Question: What type of tax is indicated in the document, personal property or real estate?
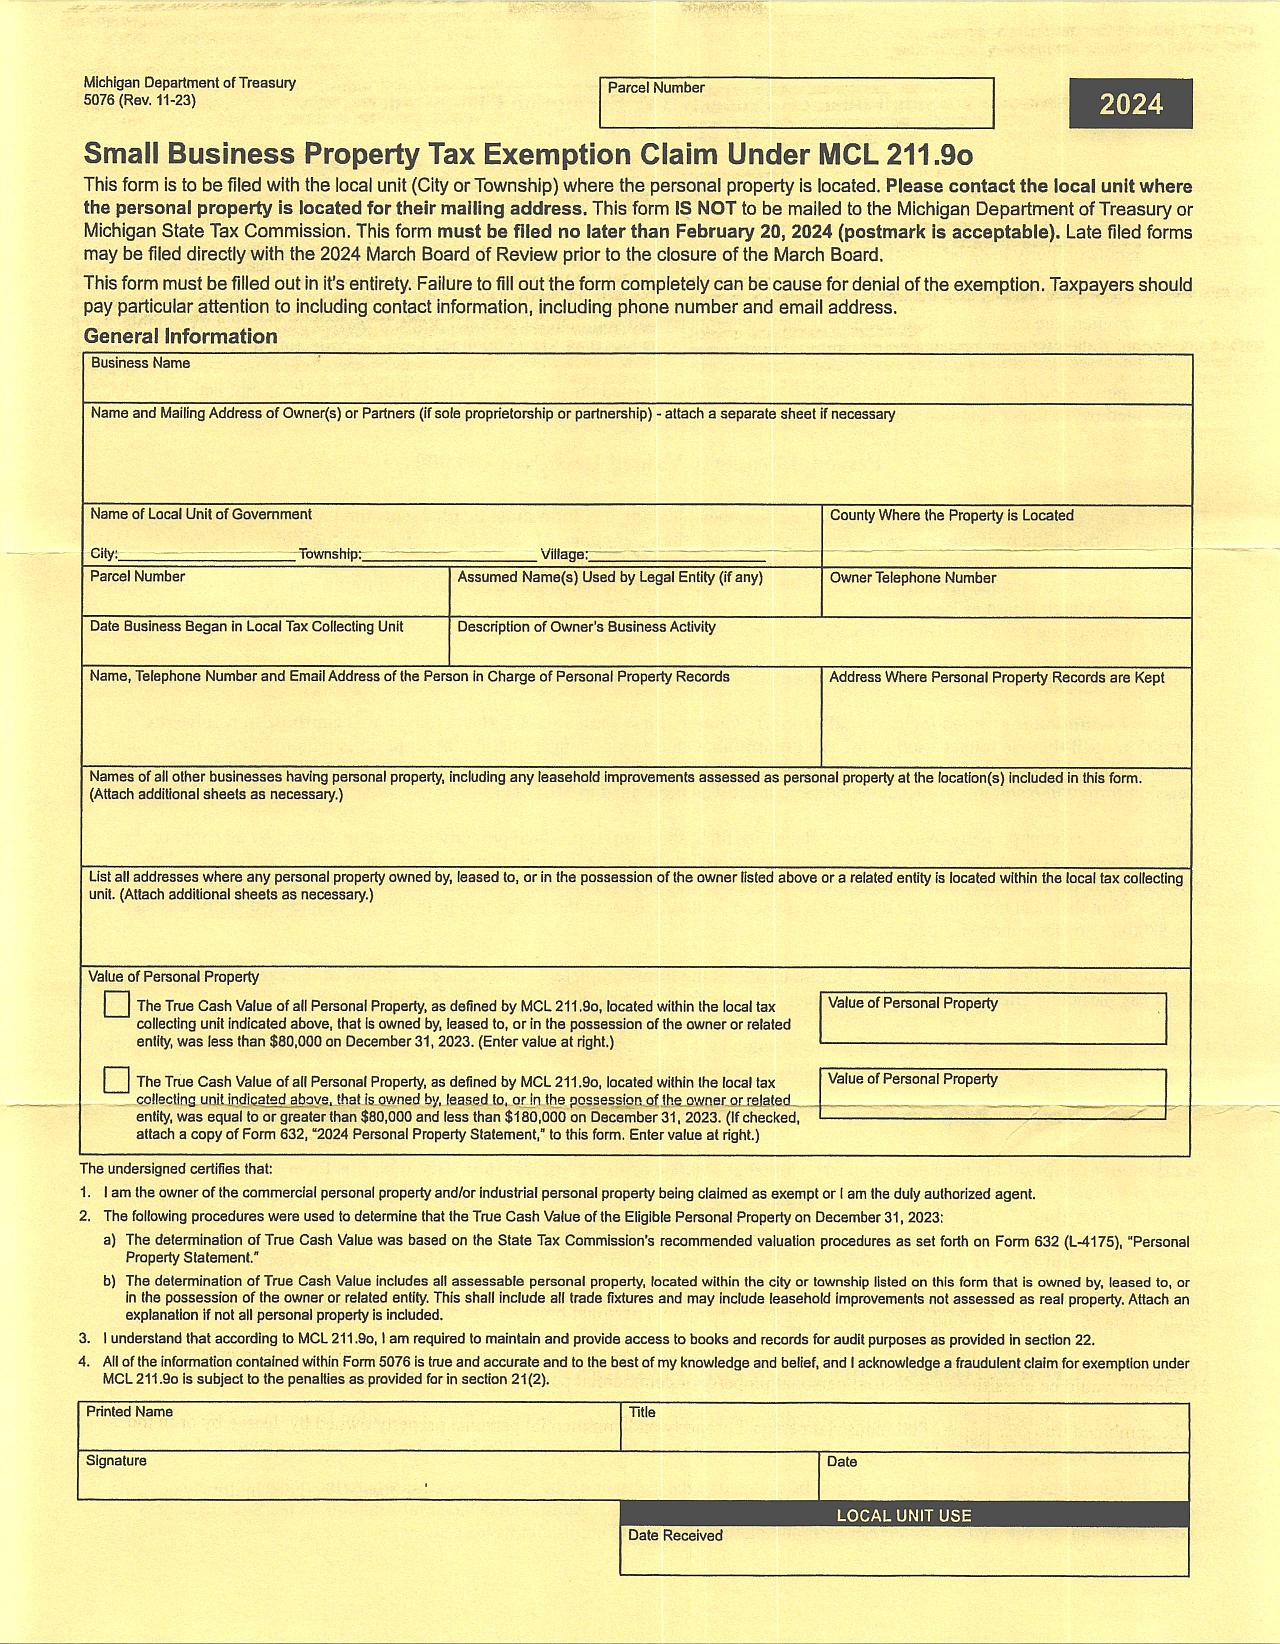
Answer: "Personal Property Tax"